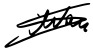
Signature of: silvan